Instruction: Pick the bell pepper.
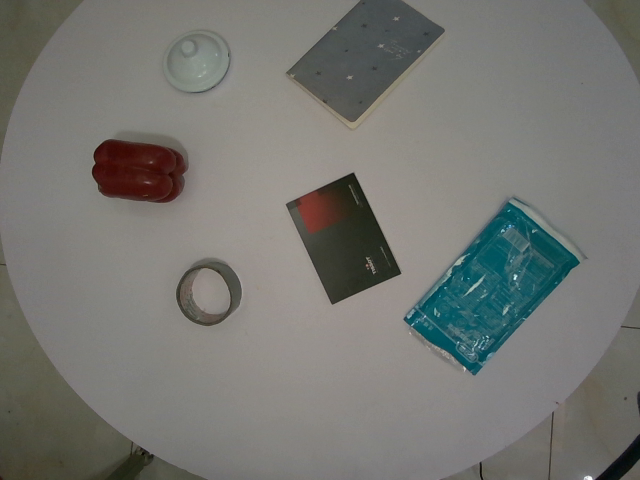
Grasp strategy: vertical